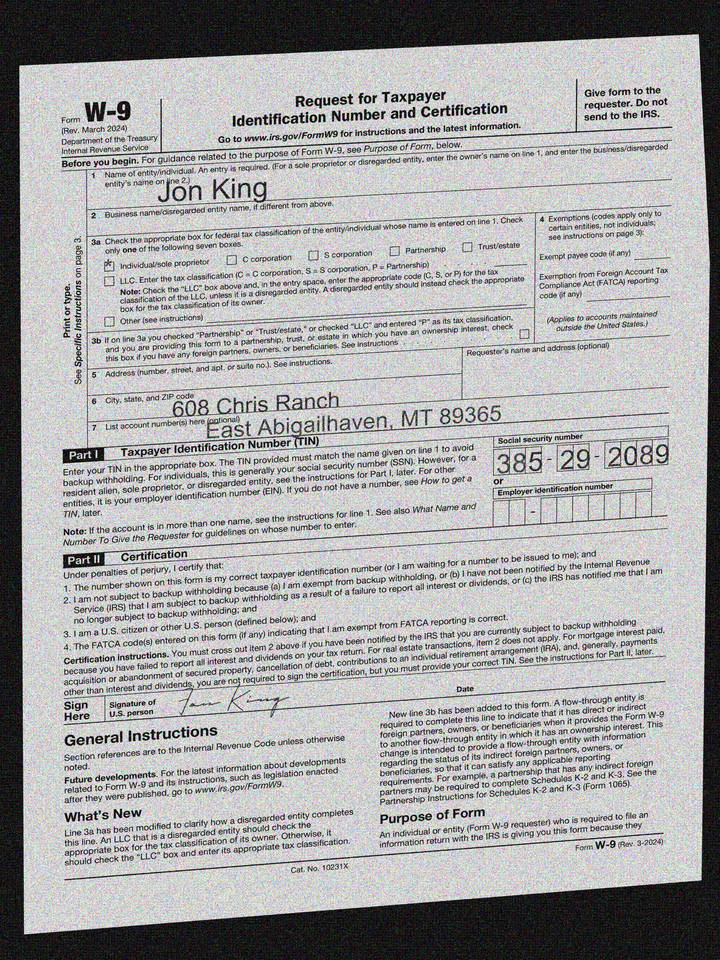
adr1: 608 Chris Ranch
adr2: East Abigailhaven, MT 89365
cbx: yes
ssn: 385292089
enm: Jon King